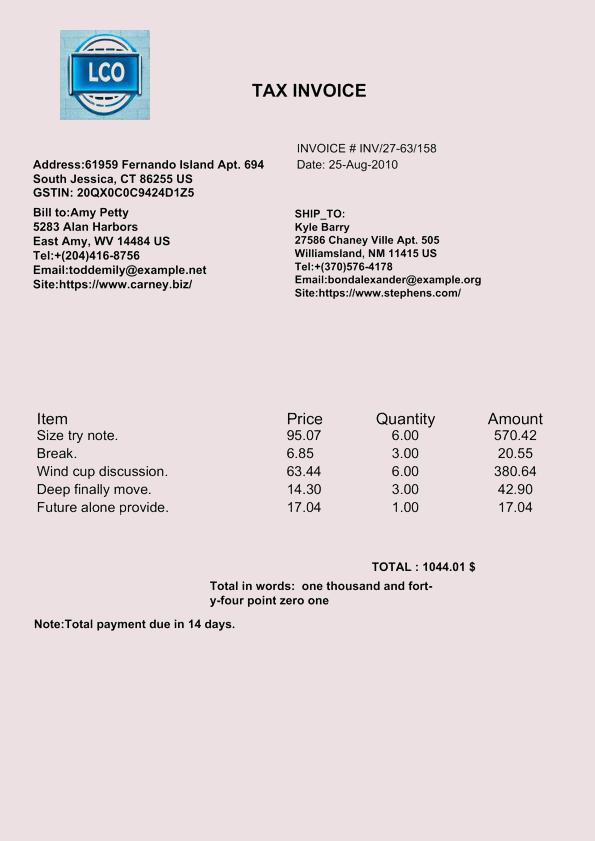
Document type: Invoice